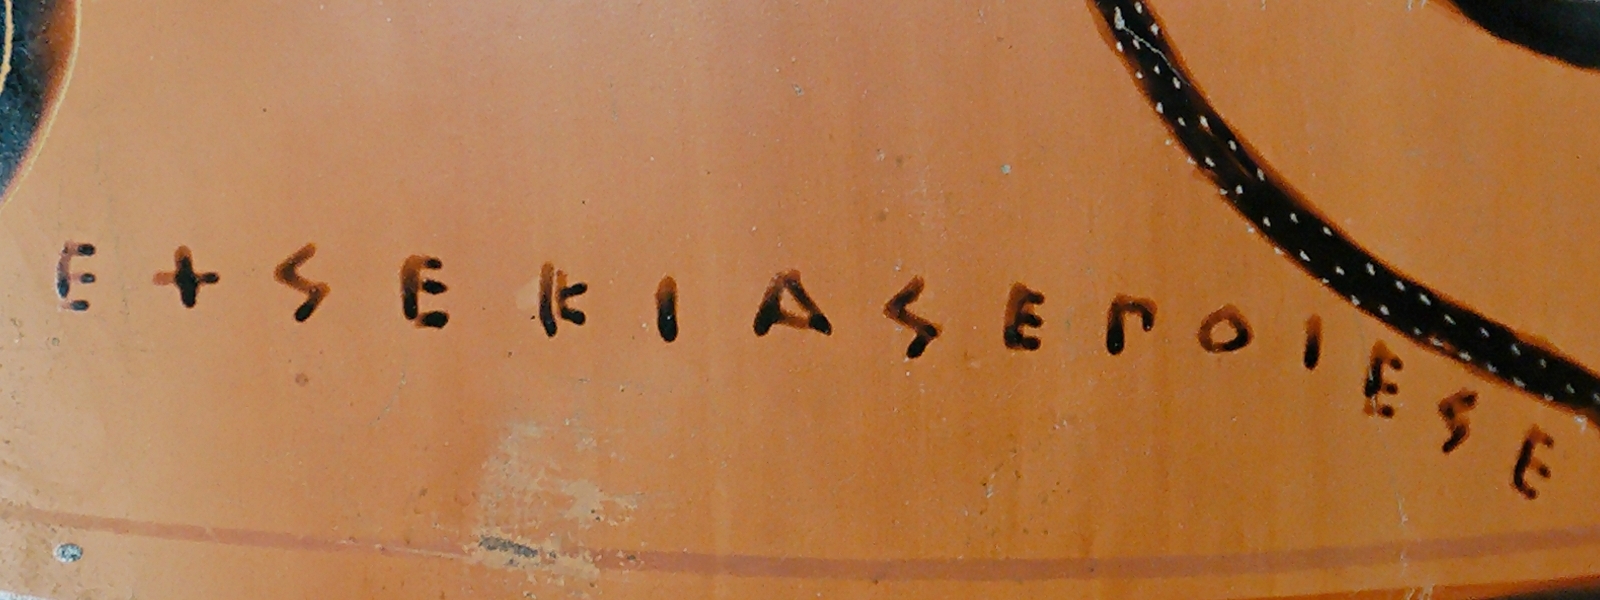
Signature of: exekias